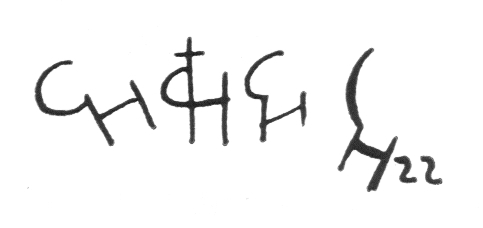
Signature of: q214650